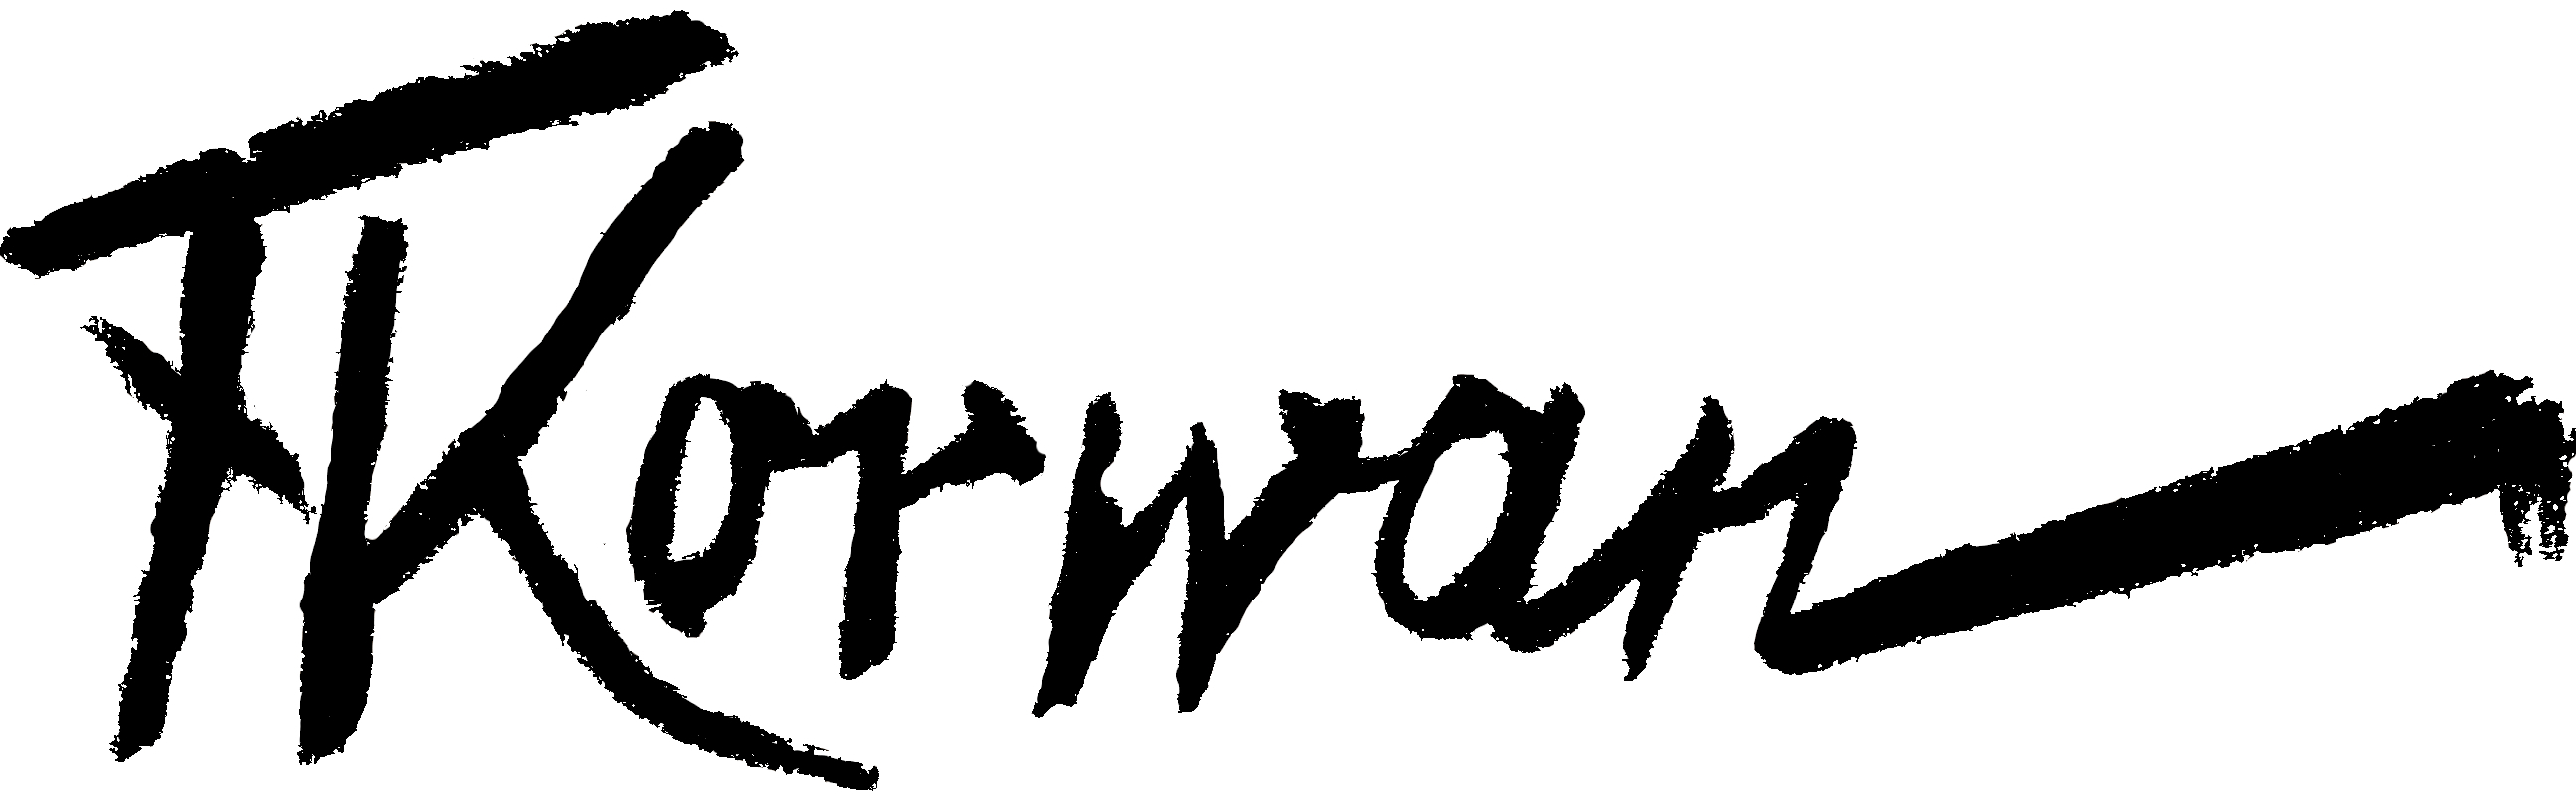
Signature of: franz korwan